Extract the amount written in words, the amount in digits, the name of the payee, the date on the cheque, and the bank's name from the image.
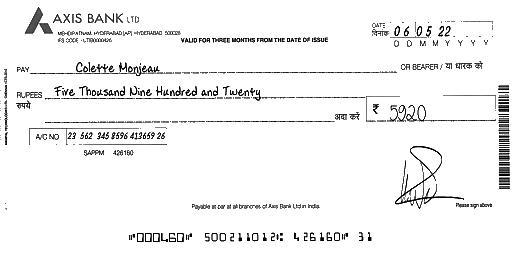
amt_in_words: Five Thousand Nine Hundred and Twenty
amt_in_figures: 5920
payee_name: Colette Monjeau
bank_name: AXIS BANK
cheque_date: 06/05/22